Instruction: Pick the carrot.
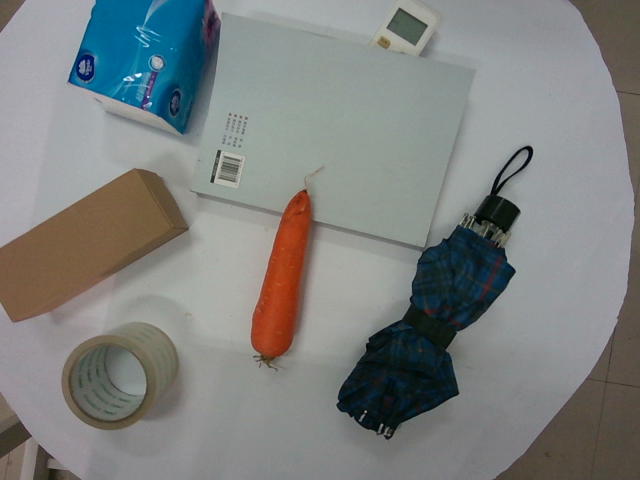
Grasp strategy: vertical